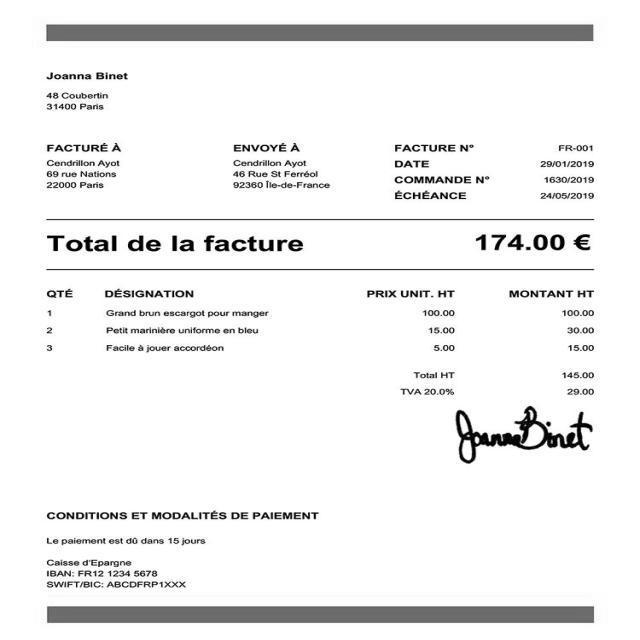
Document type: Invoice